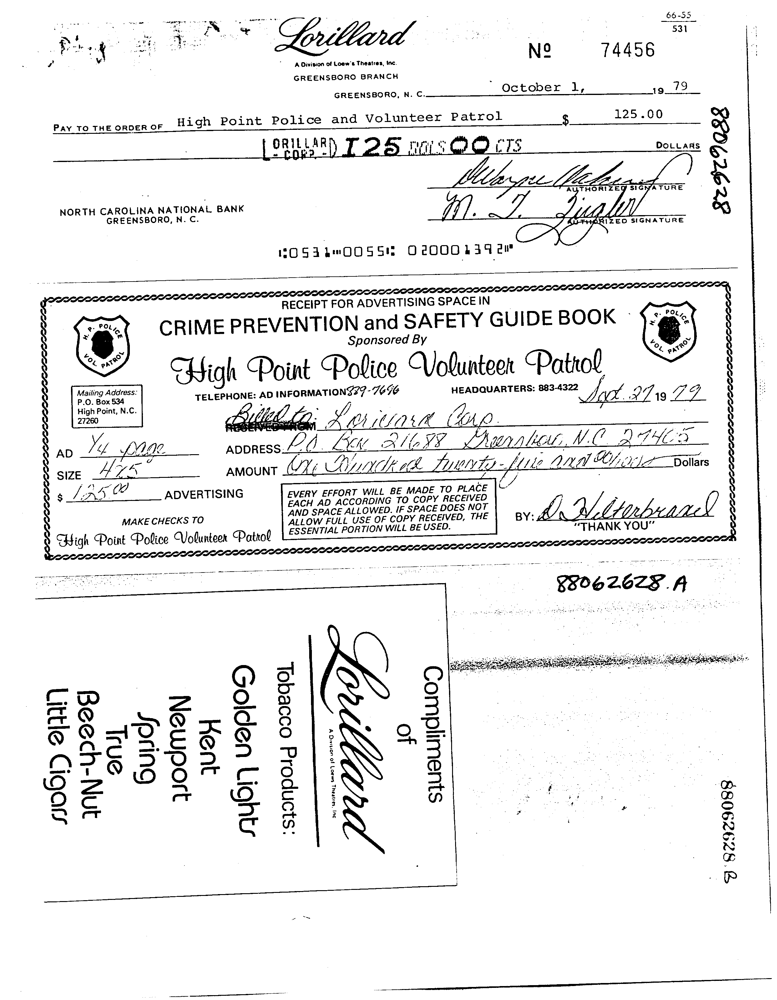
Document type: Invoice